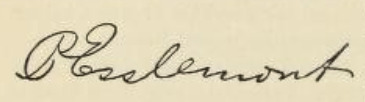
Signature of: peter esslemont